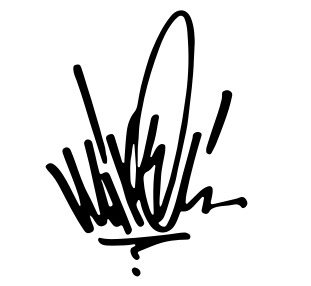
Signature of: mike shinoda